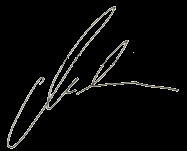
Signature of: zoran milanović